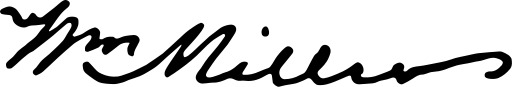
Signature of: william miller